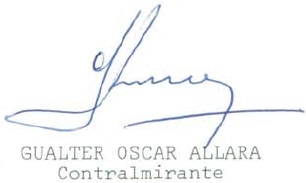
Signature of: gualter oscar allara